Question: Describe the condition in detail:
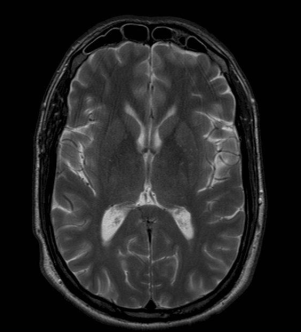
Answer: The disease is discussed as: Monocular Blindness - Optic nerve proximal to Chiasm
• Retinal Detachment
• Central Retinal Artery/Vein Occlusion
• Optic Neuritis
• Trauma
• Tumor

Bitemporal Hemianopsia - Suprasellar lesion behind chiasm
• Pituitary Adenoma

Homonymous Hemianoposia - Distal to Chiasm:
• 40% Occipital, 25% Temporal, 5% optic tract and LGB
• 70% infarcts, 15% neoplasms, 5% hemorrhage, ??% trauma
>>>PCA infarct
>>>MCA infarct
>>>AChA infarct (Eur Neurol 2000;43(1):35-8)
>>>Watershed Infarcts (Acta Med Scand 1984;216(4):417-22)
>>>Carotid Dissection (J Neuroophthalmol 1999 Jun;19(2):136-9)
>>>Chiropractic Manipulation (Am J Ophthalmol 1997 Jun;123(6):851-2)
• Lateral Geniculate Body (LGB)
• Occipital Infarct
>>>Unilateral progressing to Bilateral (J Neurol Neurosurg Psychiatry 1983 Jan;46(1):78-80)

Quandrantanopsia - Optic Radiations distal to LGB (Lateral Geniculate Body)  Lesions in Myer's loop cause a superior quadrantanopsia.

Test yourself:
http://www.thinkingmedicine.com/elearning/vfield/
http://www.thebarrow.org/Education_And_Resources/Barrow_Quarterly/205263
http://en.wikipedia.org/wiki/Lateral_geniculate_nucleus
http://en.wikipedia.org/wiki/File:ERP_-_optic_cabling.jpg
http://www.ihrfoundation.org/intracranial/hypertension/info/C68/
http://www.osnsupersite.com/view.aspx?rid=29843
http://www.reingoldeyecenter.com/glaucoma.aspx